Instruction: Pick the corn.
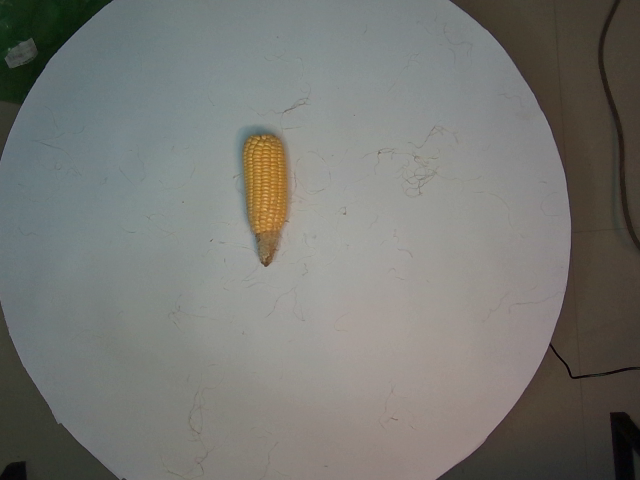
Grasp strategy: vertical